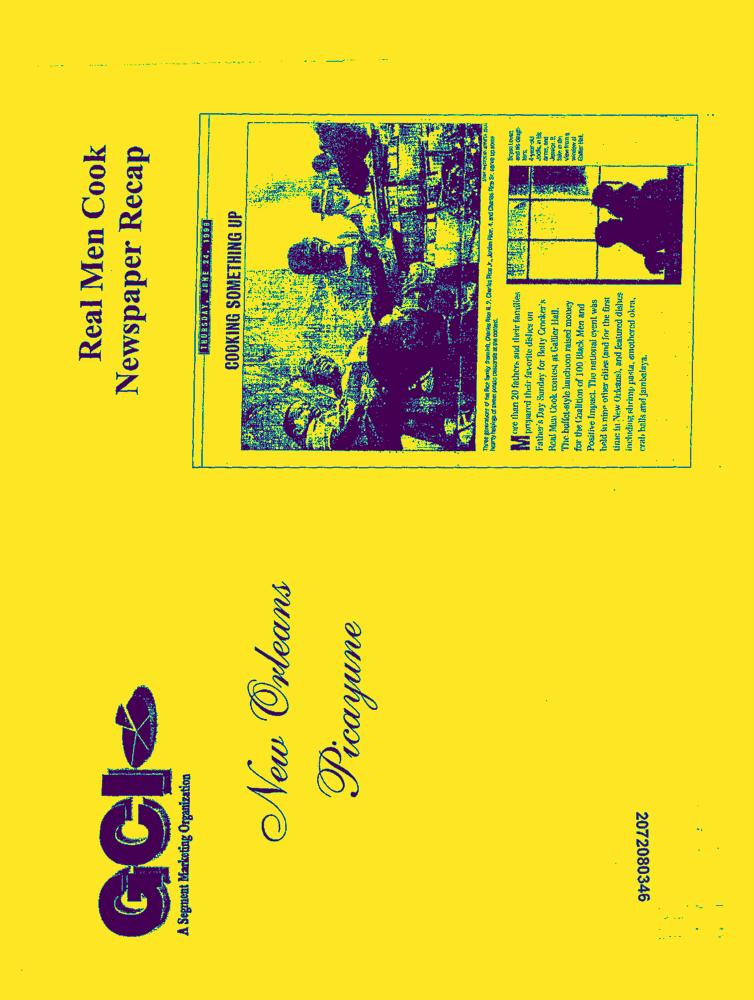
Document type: News-Article